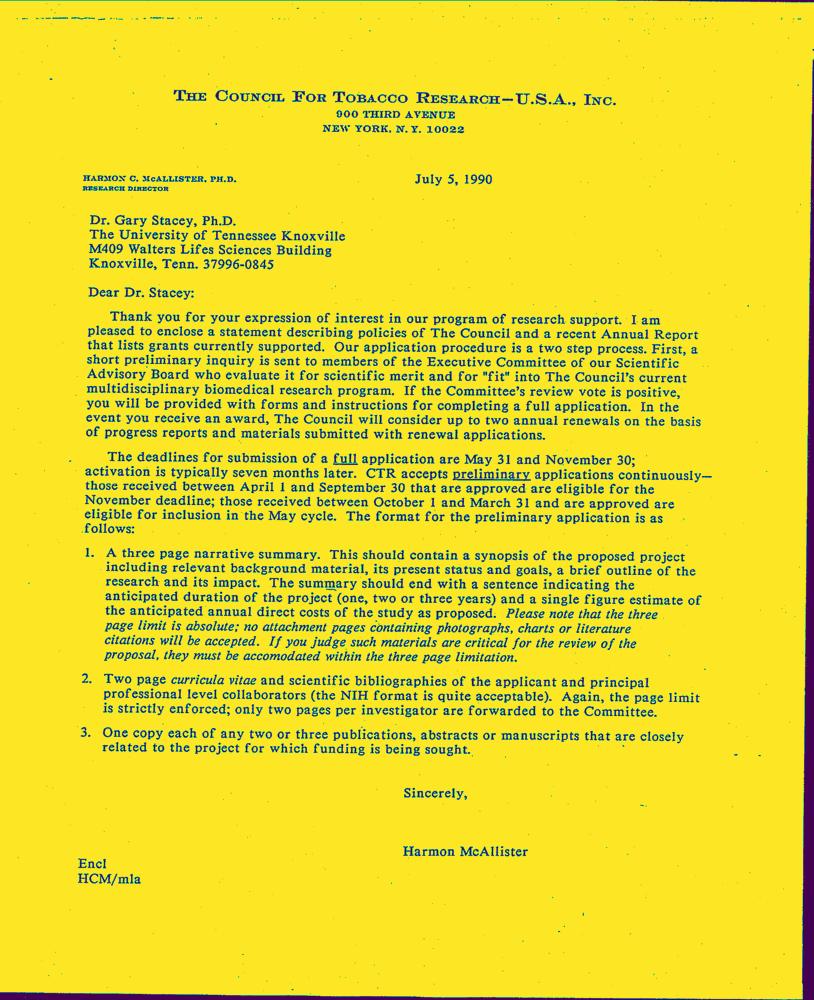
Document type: Letter-Doc